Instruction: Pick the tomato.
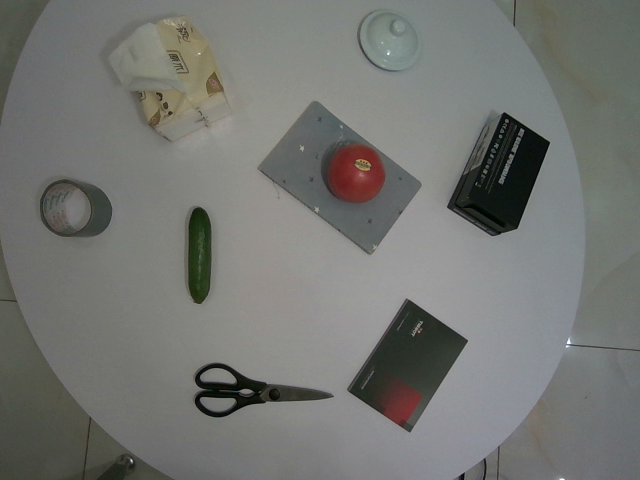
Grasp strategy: vertical